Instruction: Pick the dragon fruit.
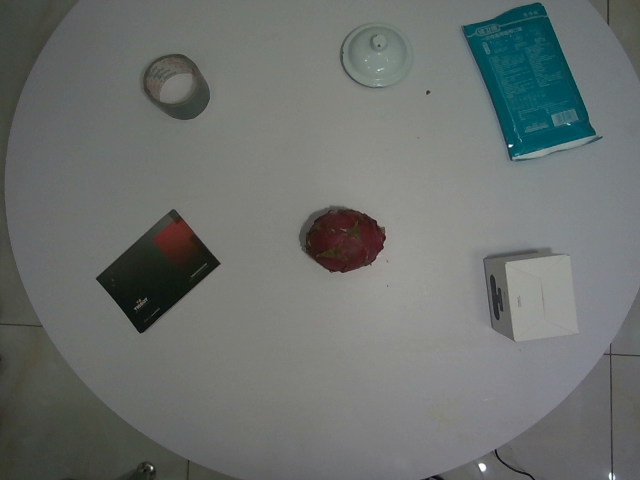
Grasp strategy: vertical